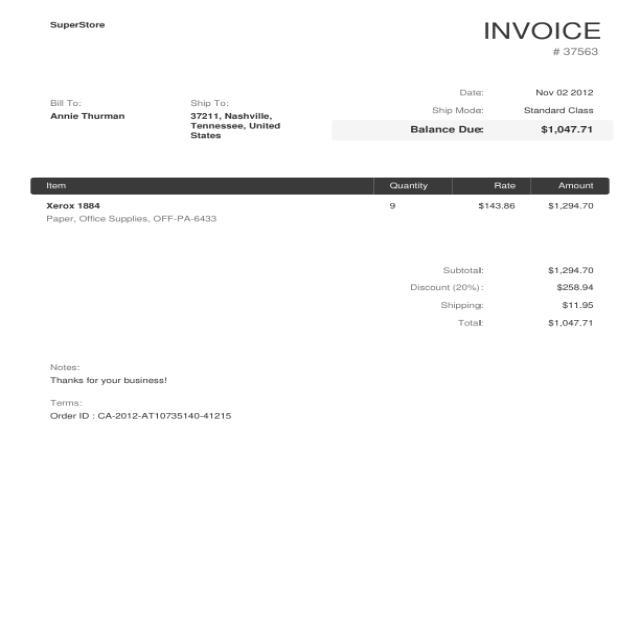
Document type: Invoice